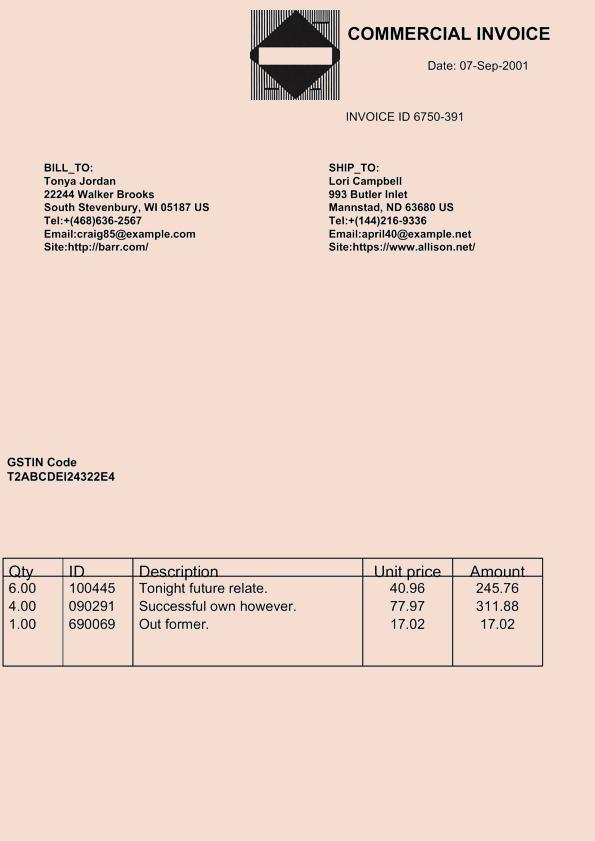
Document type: Invoice